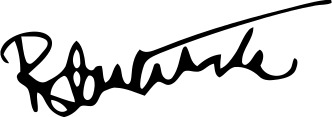
Signature of: rodrigo duterte